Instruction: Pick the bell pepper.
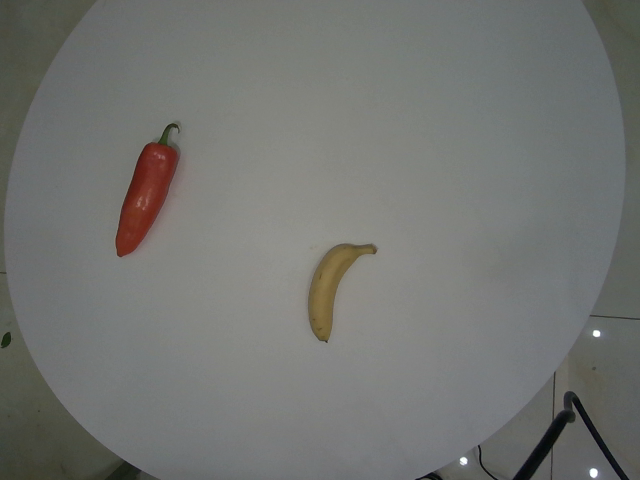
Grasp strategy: vertical